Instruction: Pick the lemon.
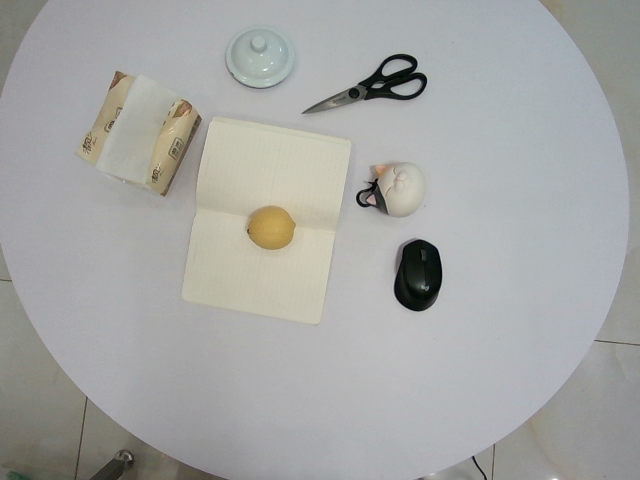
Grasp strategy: vertical